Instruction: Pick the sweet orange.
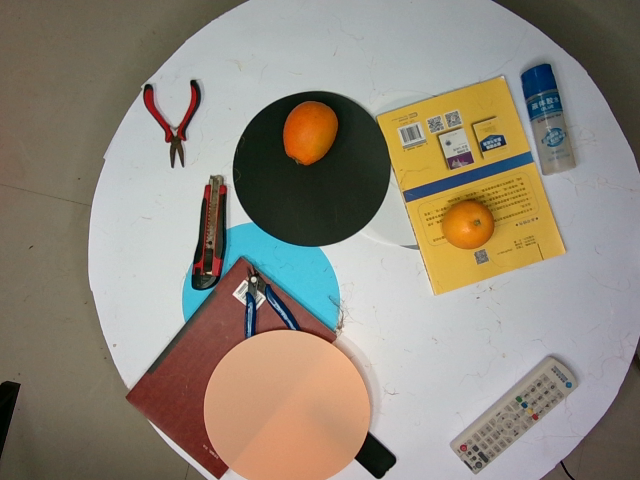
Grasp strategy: vertical